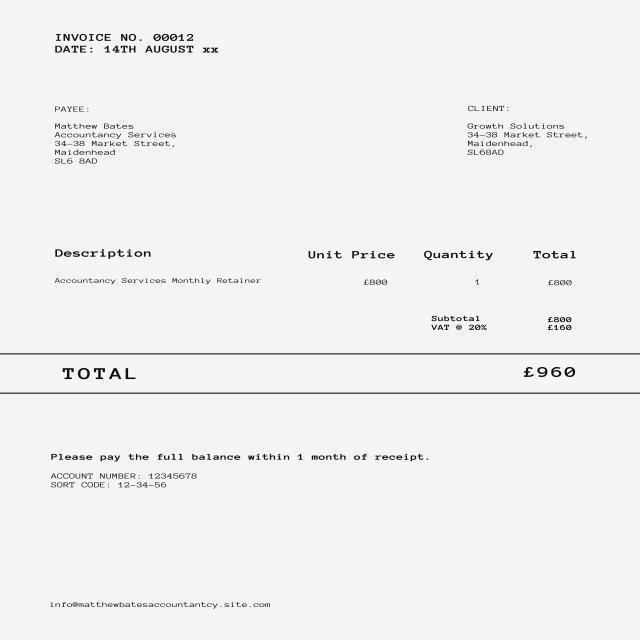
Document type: Invoice